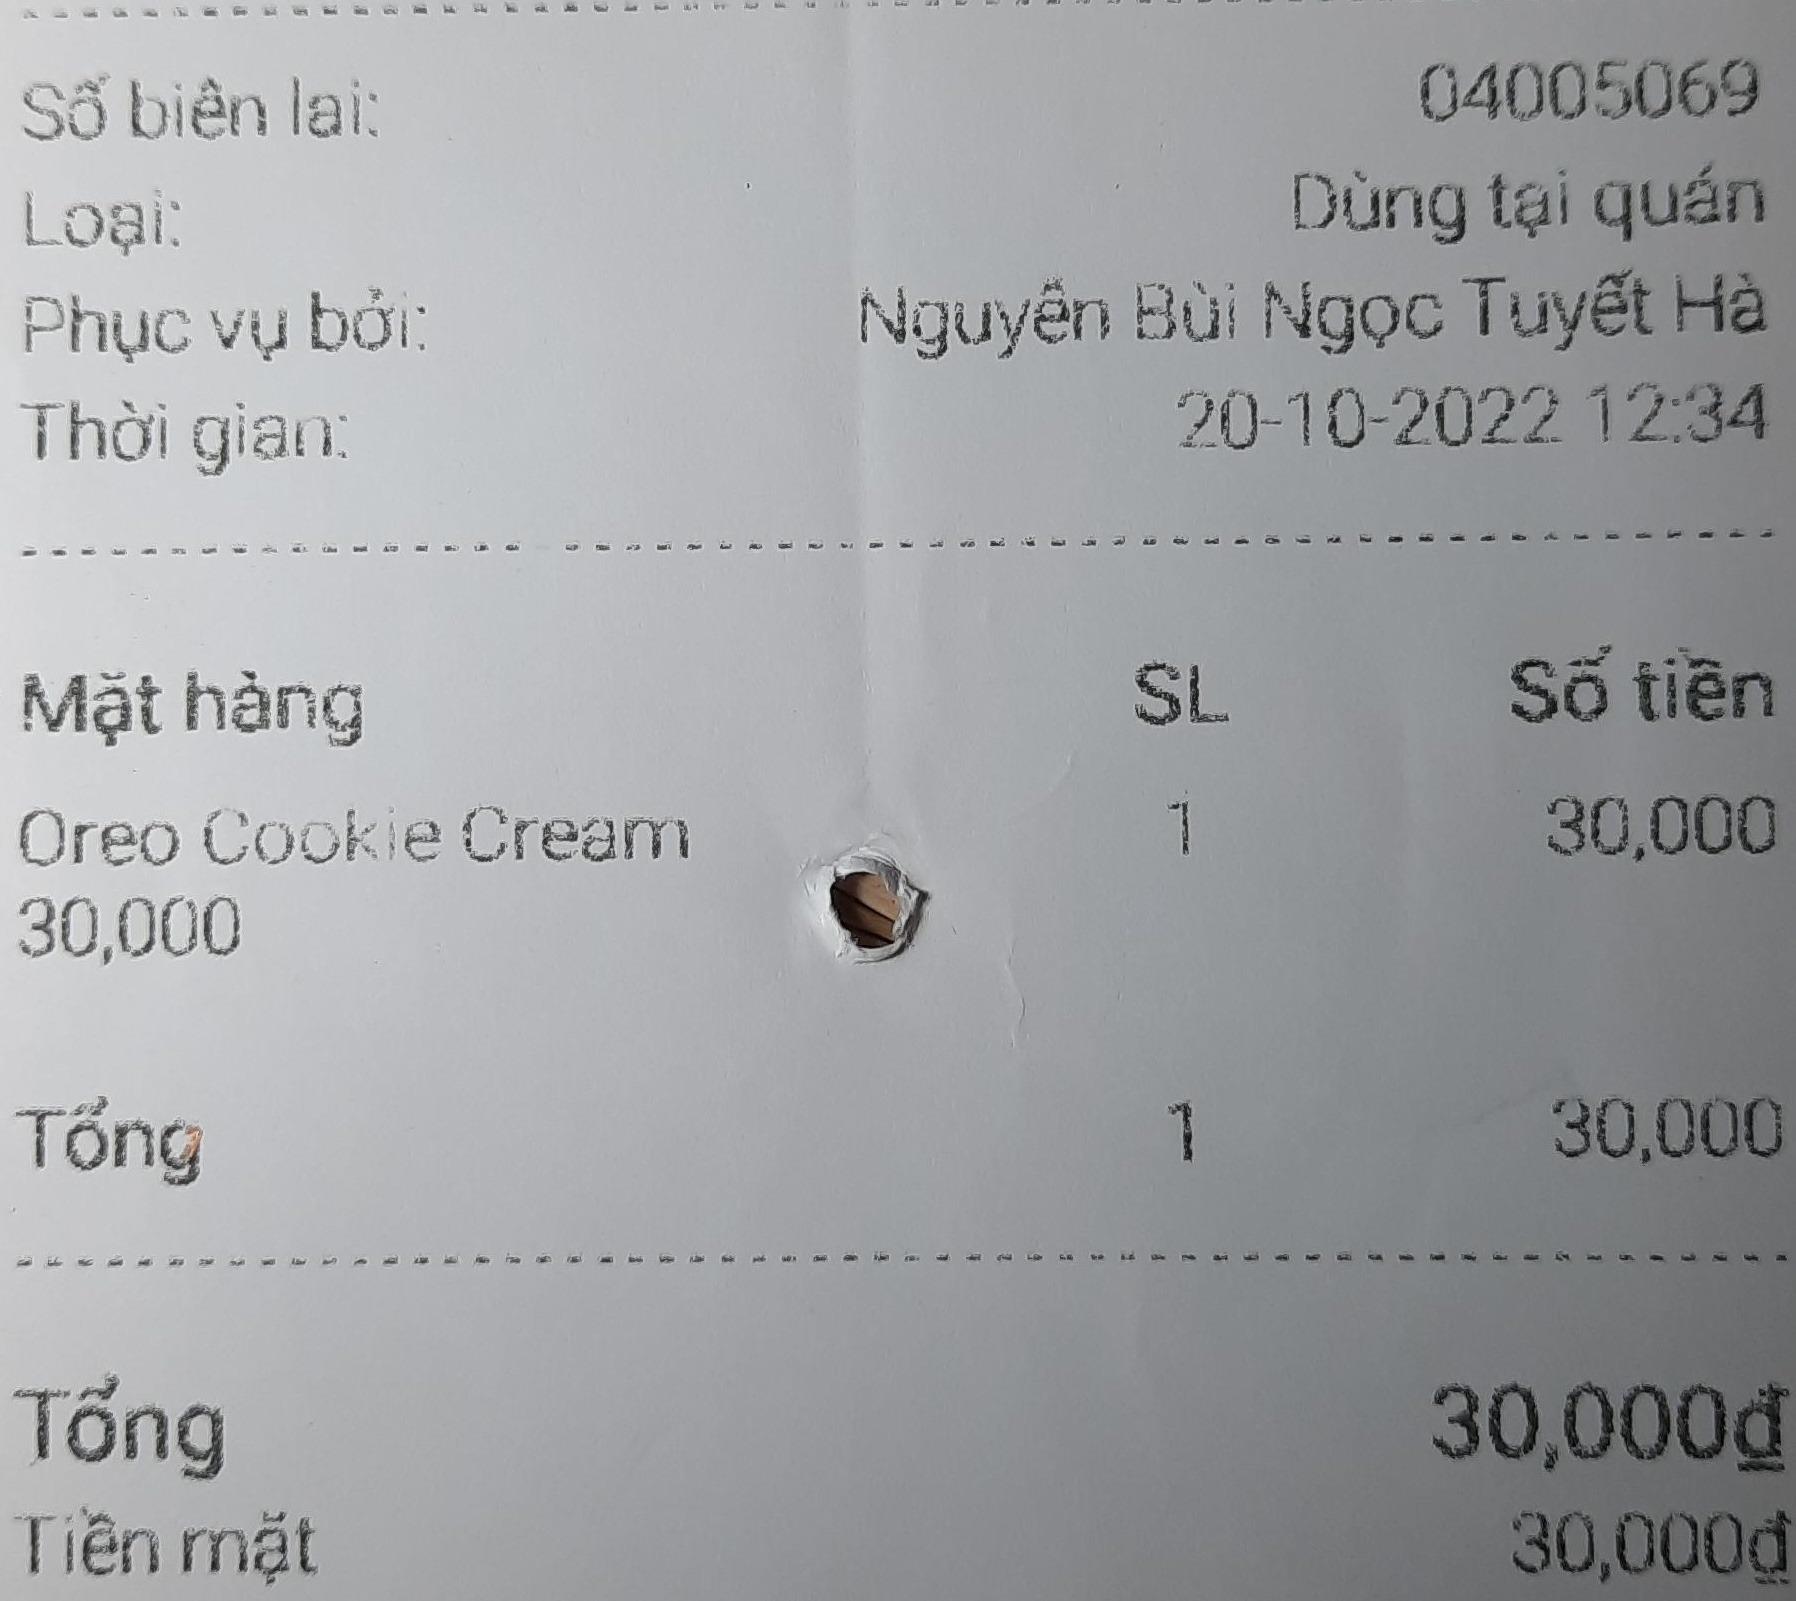
Số biên lai: 04005069
Loại: Dùng tại quán
Phục vụ bởi: Nguyễn Bùi Ngọc Tuyết Hà
Thời gian: 20-10-2022 12:34

<table>
<tr>
<th>Mặt hàng</th>
<th>SL</th>
<th>Số tiền</th>
</tr>
<tr>
<td>Oreo Cookie Cream </br>30,000</td>
<td>1</td>
<td>30,000</td>
</tr>
</tr>
<tr>
<td>Tổng</td>
<td>1</td>
<td>30,000</td>
</tr>
</table>

Tổng 30,000đ
Tiền mặt 30,000đ